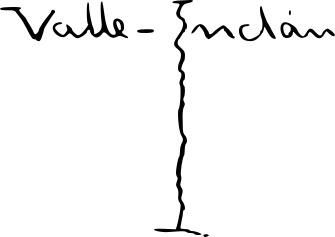
Signature of: ramón maría del valle inclán